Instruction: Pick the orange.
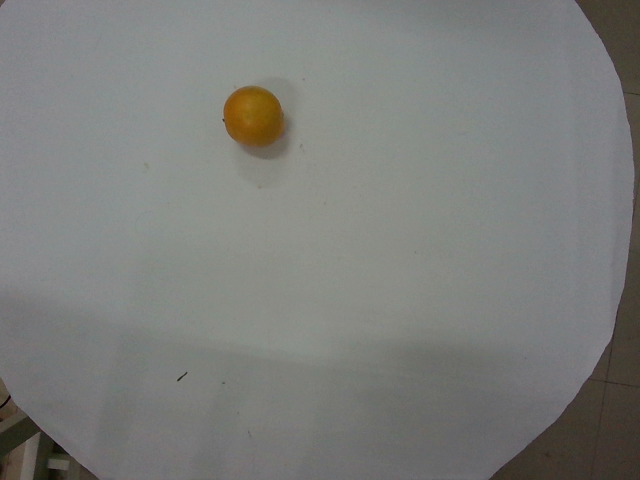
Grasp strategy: vertical